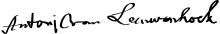
Signature of: antonie van leeuwenhoek